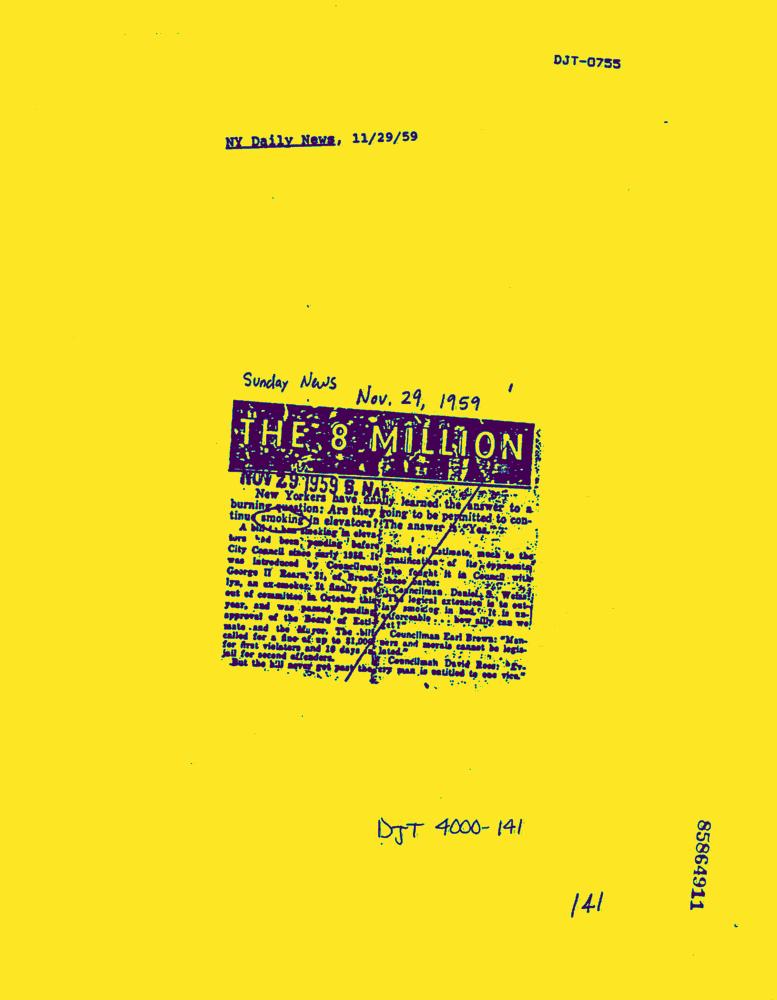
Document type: News-Article